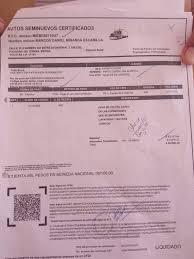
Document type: Invoice